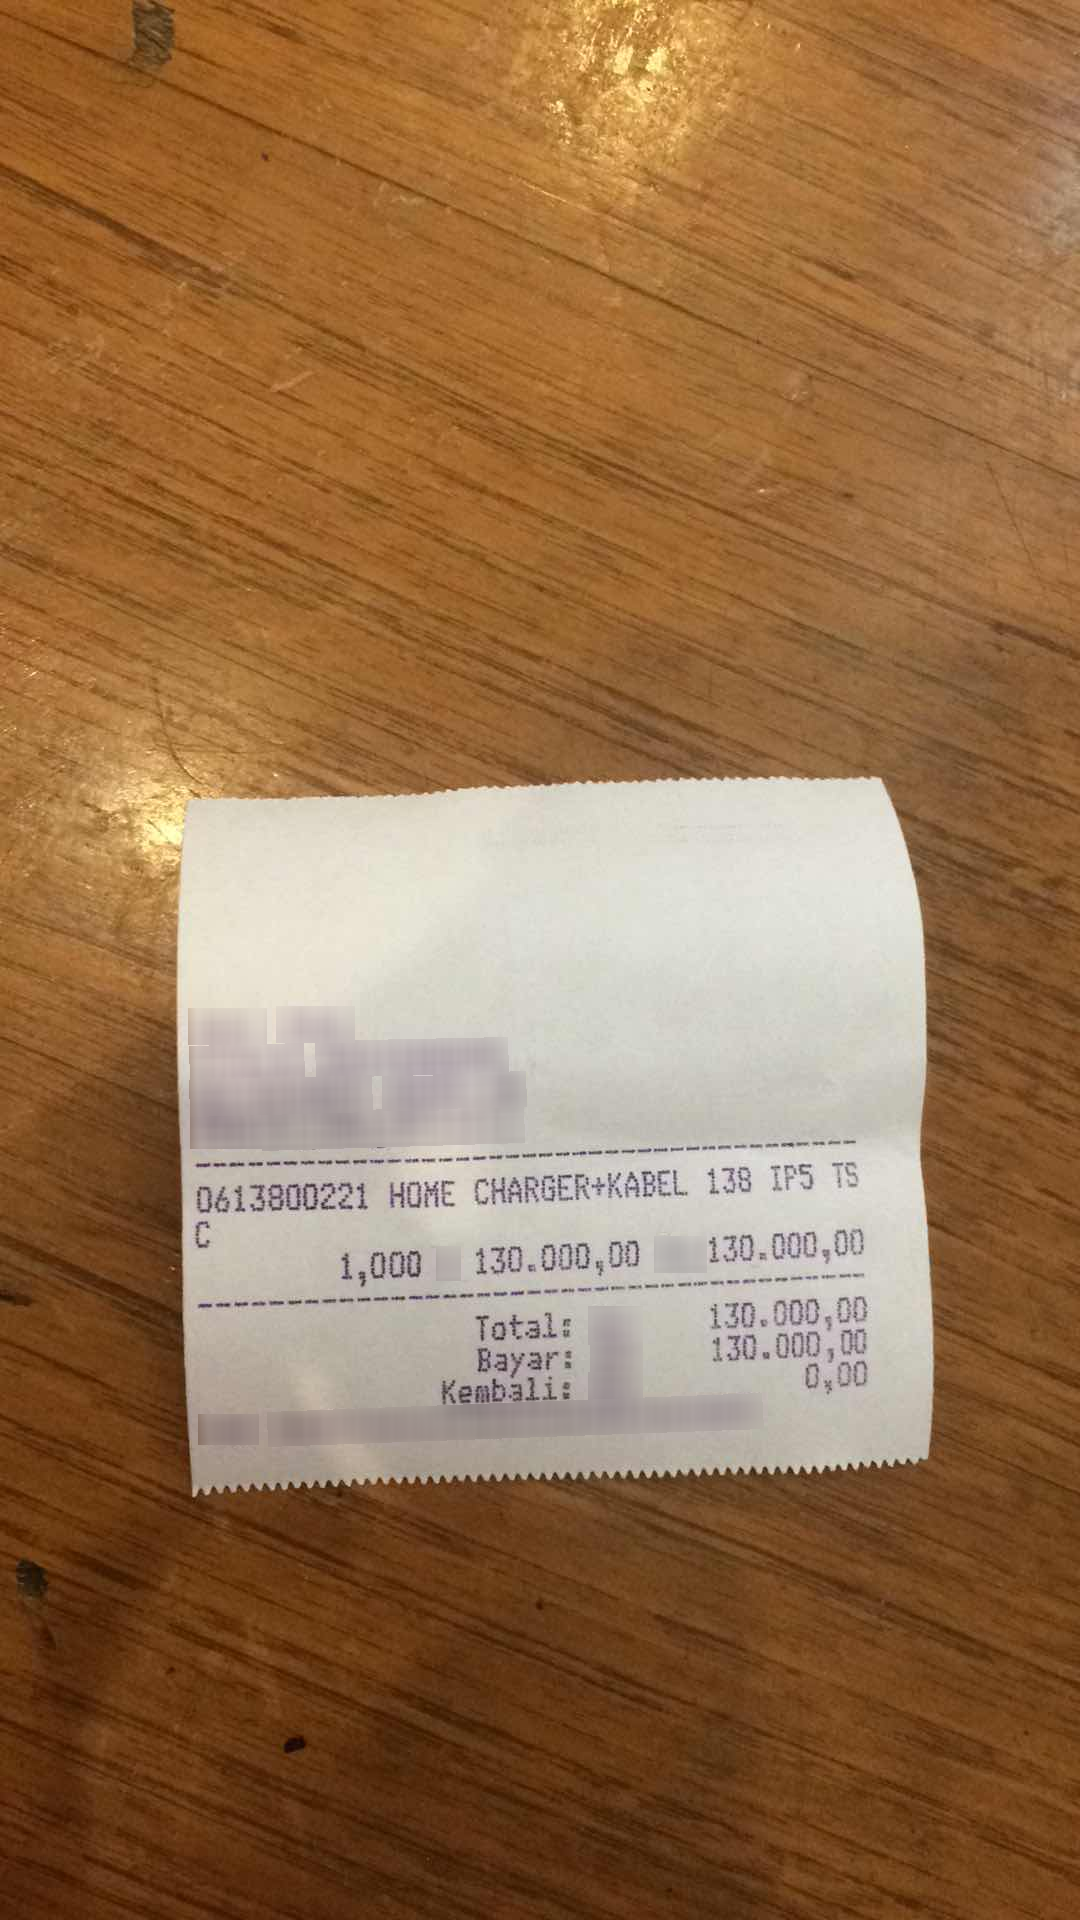
Number of items: 5
Total: 130.000,00
OCR text regions:
text: 0613800221
text: HOME
text: CHARGER+KABEL
text: 138
text: IP5
text: TS
text: C
text: 1,000
text: 130.000,00
text: 130.000,00
text: Total:
text: 130.000,00
text: Bayar:
text: 130.000,00
text: Kembali:
text: 0,00